Question: How is the history relevant to the case?
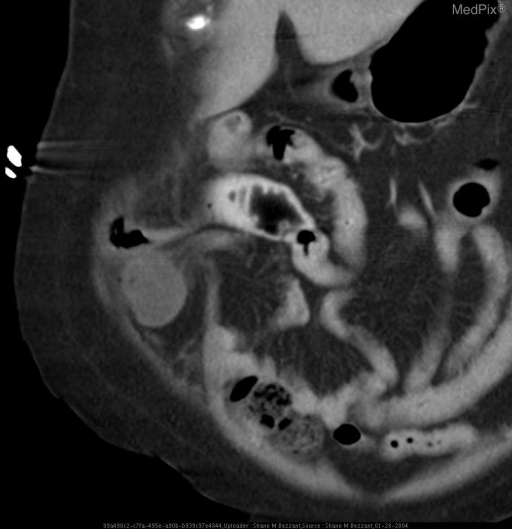
Answer: The patient's history of 54 y/o female with acute abdominal pain and  a history of remote abdominal surgery, evaluate for adhesion/obstruction.
Plain abdominal film showed possible obstruction is key in understanding the case.